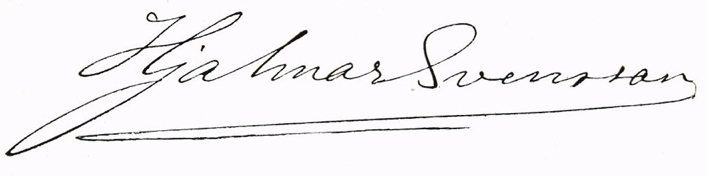
Signature of: hjalmar svensson